Question: What is the main concern?
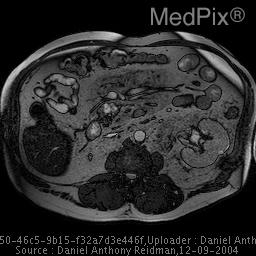
Answer: The findings suggest Small cystic foci in the inferior aspect of the pancreatic uncinate process. Cysts seen to communicate with main pancreatic duct on MRCP and ERCP. No evidence of main pancreatic ductal dilitation. - Small cystic foci pancreatic uncinate process. The patient might have a history of 60 YO male. Asymptomatic.